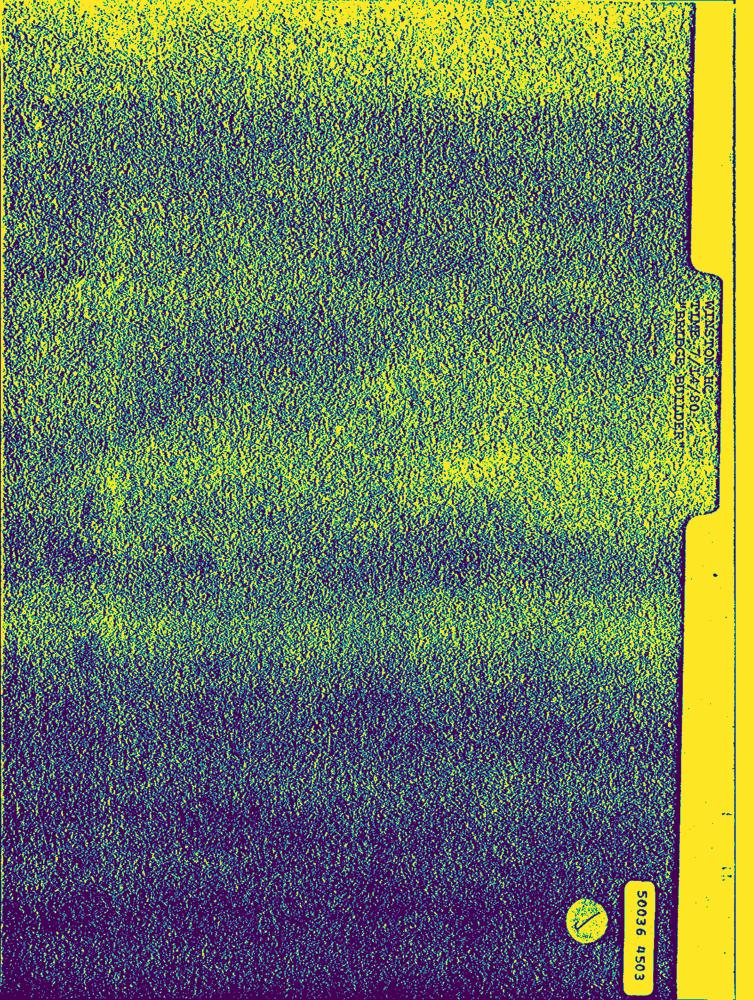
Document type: AD